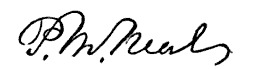
Signature of: peter m neal